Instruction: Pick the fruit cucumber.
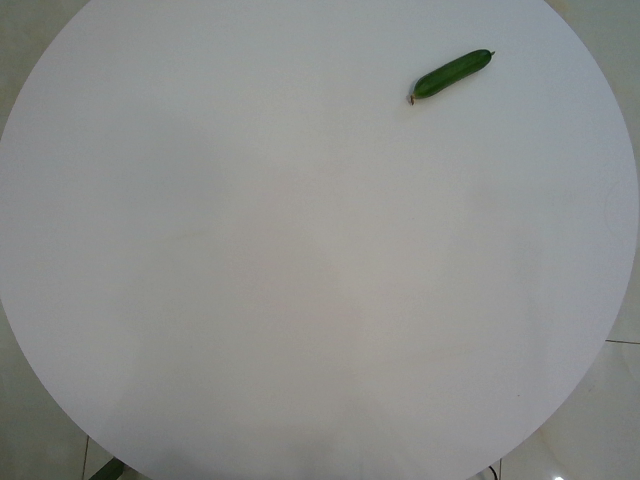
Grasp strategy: vertical